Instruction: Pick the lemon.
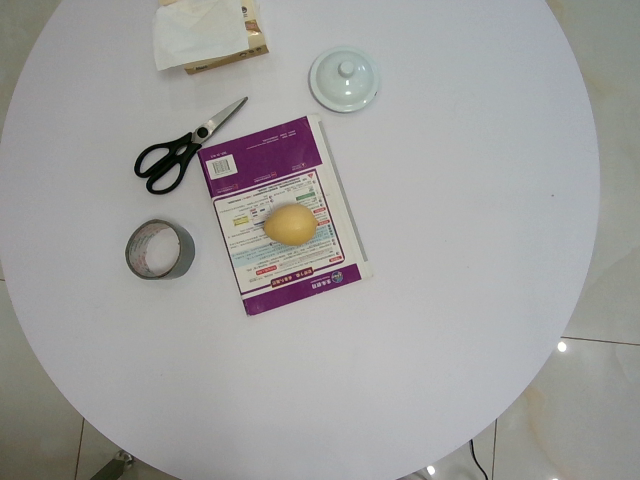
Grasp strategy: vertical